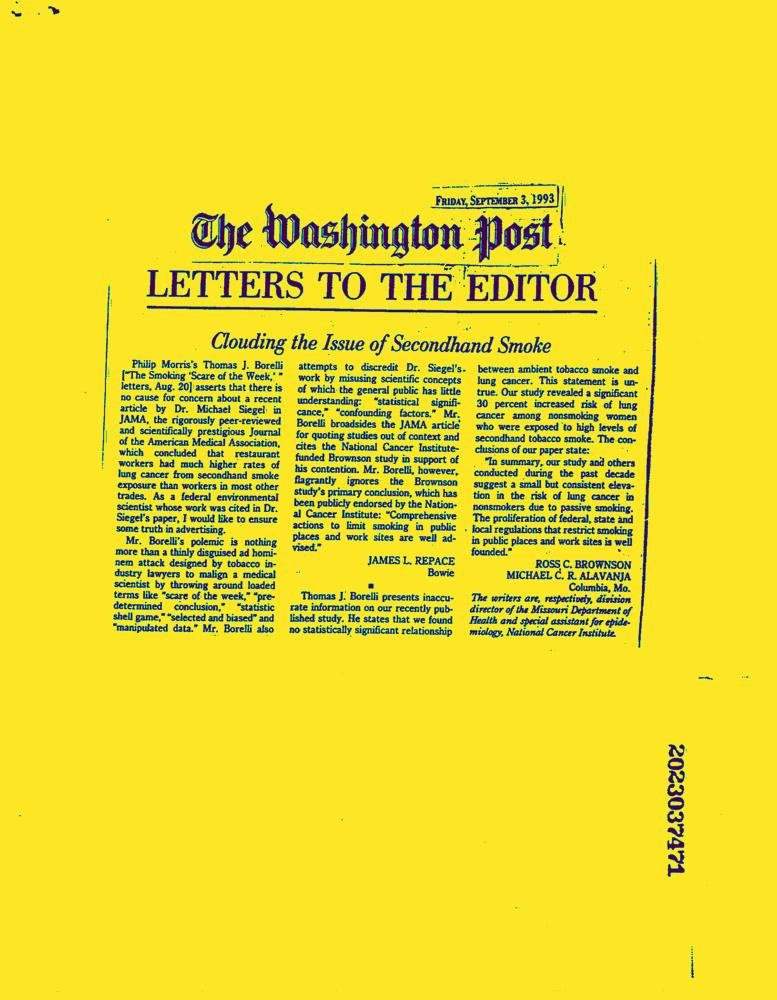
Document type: News-Article